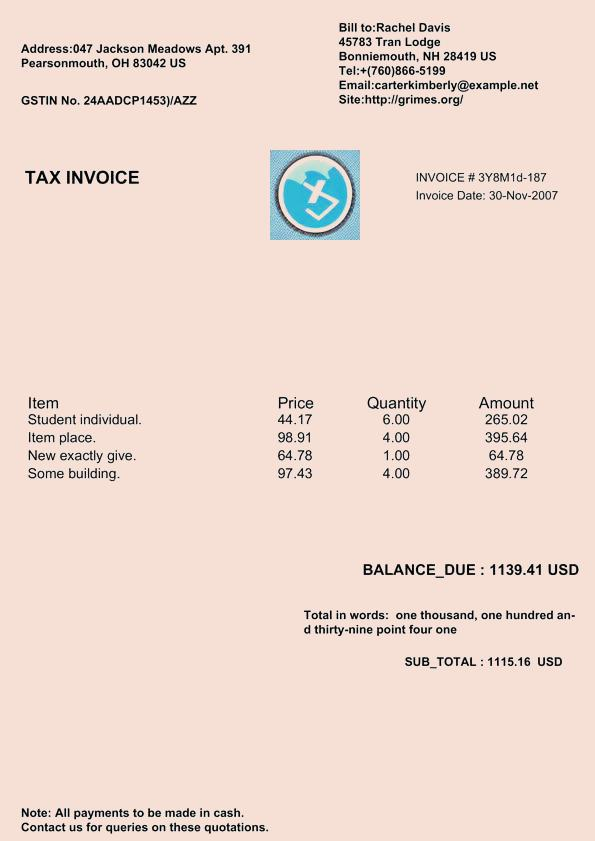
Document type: Invoice